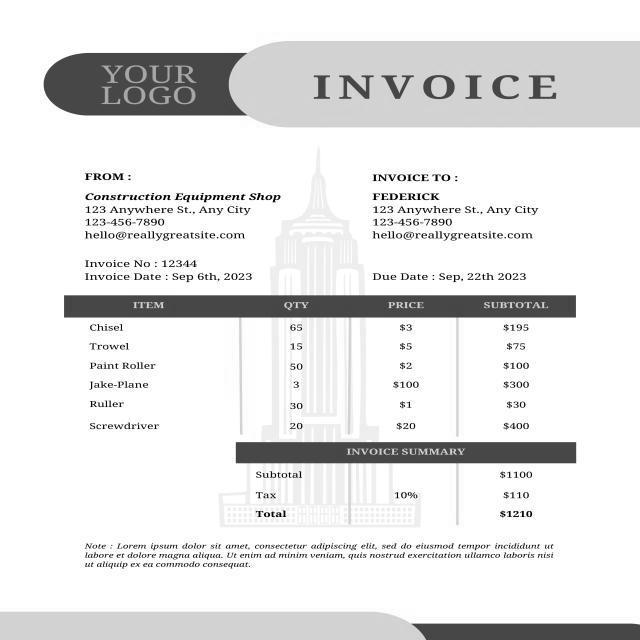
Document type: Invoice